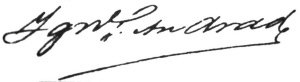
Signature of: ignacio andrade